Question: What are the imaging findings?
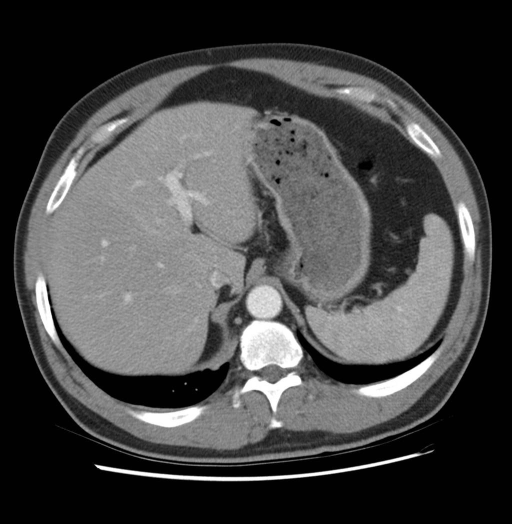
Answer: The imaging shows Non-enhanced virtual colonoscopy images demonstrate a soft tissue density mass within the right lower lobe.

Intravenous contrast enhanced CT of the chest demonstrates a well-defined mass within the right lower lobe with an arterial supply arising from the abdominal aorta.  Lung window images demonstrate no air-filled bronchi within the mass.

3D reconstructed image from the Vitrea workstation demonstrates the mass within the right lower lobe adjacent to the right hemi-diaphragm. Intravenous contrast enhanced CT of the chest demonstrates a well-defined mass within the right lower lobe with an arterial supply arising from the abdominal aorta. Lung window images demonstrate no air-filled bronchi within the mass..